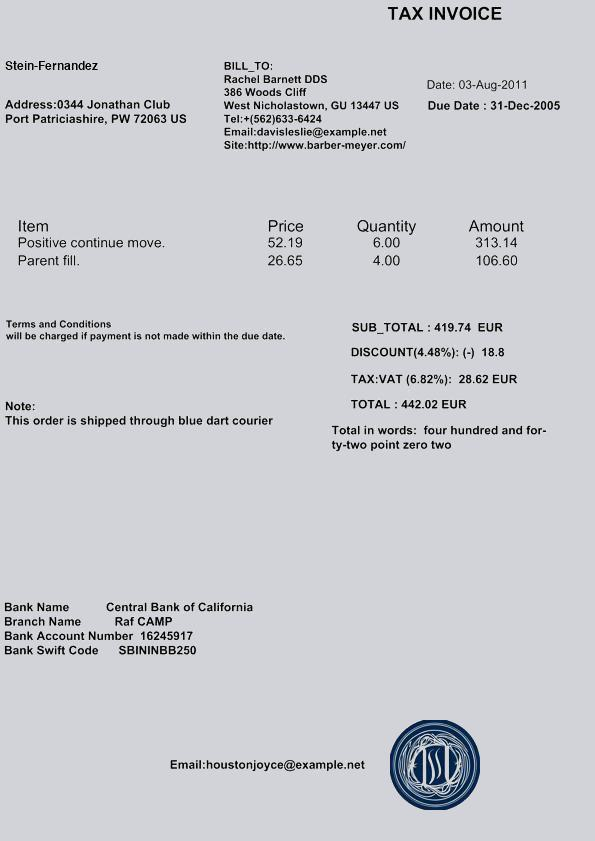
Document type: Invoice